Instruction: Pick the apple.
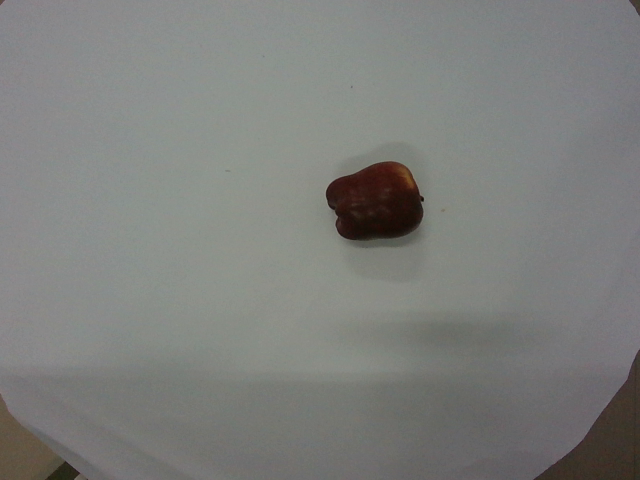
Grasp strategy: vertical